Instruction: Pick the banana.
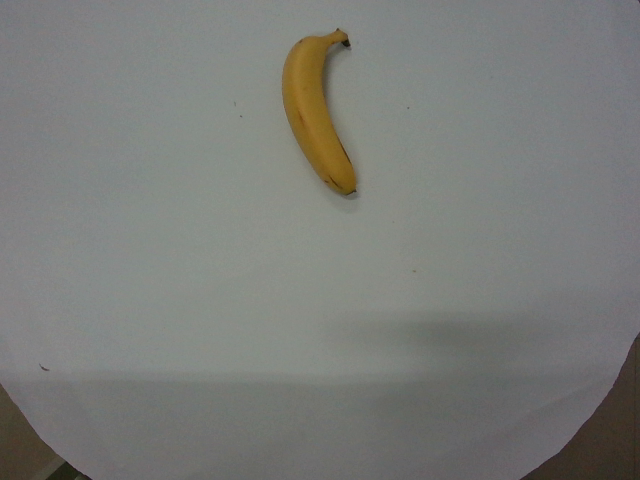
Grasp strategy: vertical